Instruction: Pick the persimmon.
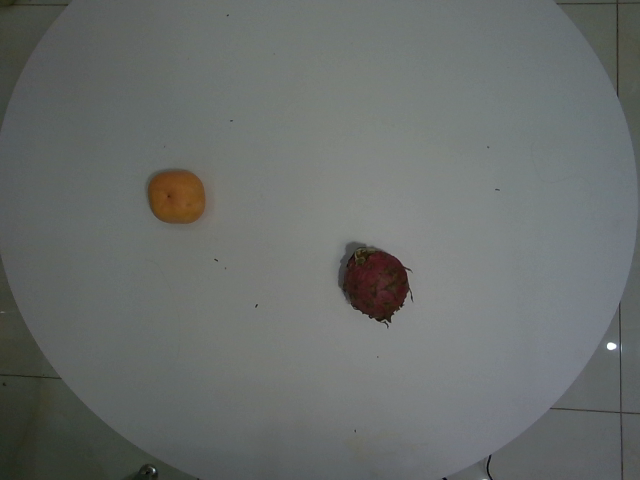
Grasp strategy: vertical